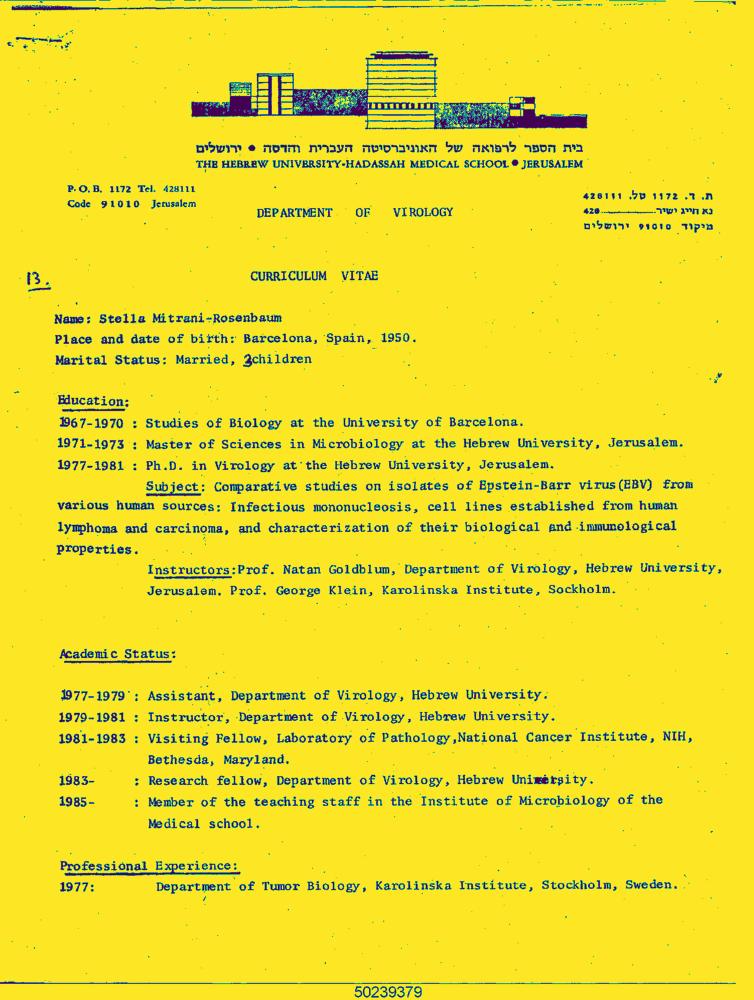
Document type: Resume-Doc